Question: Talk about the condition:
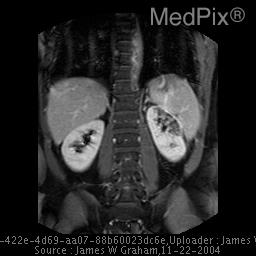
Answer: The disease is discussed as: Fibromuscular dysplasia represents a group of related noninflammatory disorders, all sharing the characteristic of overgrowth of one or multiple layers of the vessels wall. Also affecting the carotid, external iliac, and rarely the mesenteric arteries, it most commonly affects the renal arteries. There are 6 types, with medial fibroplasias representing the most common by far (70%). This type is characterized by the classic “string of beads” appearance. Other types have less characteristic findings, though all will have findings vessels narrowing, which may appear as irregular beaded narrowing, tubular smooth narrowing, or false channels. Most patients present with renovascular hypertension or progressive renal insufficiency.

The six types are:
Medial fibroplasia
Perimedial fibroplasias
Medial hyperplasia
Medial dissection
Intimal fibroplasias
Periarterial fibroplasias

The majority of patients will be female (3:1 female to male) and less than 30-40 years old, including children. Most patients respond well to angioplasty, with stenting typically reserved only for complications (dissection).